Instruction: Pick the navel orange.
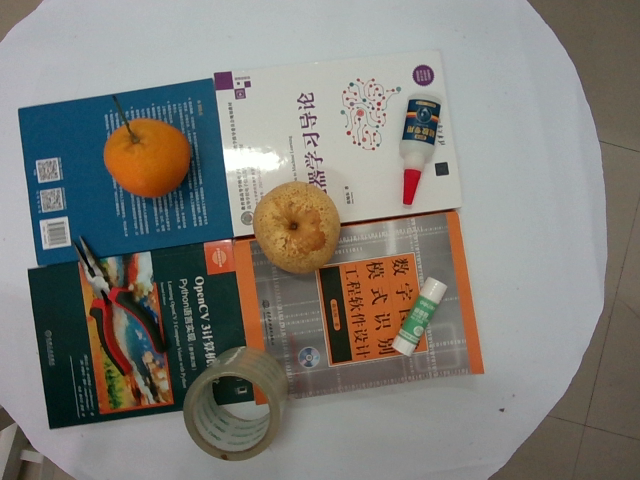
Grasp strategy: vertical